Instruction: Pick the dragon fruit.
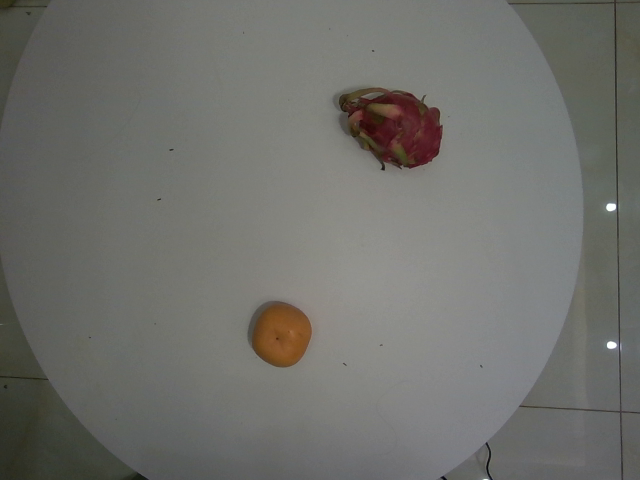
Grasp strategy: vertical